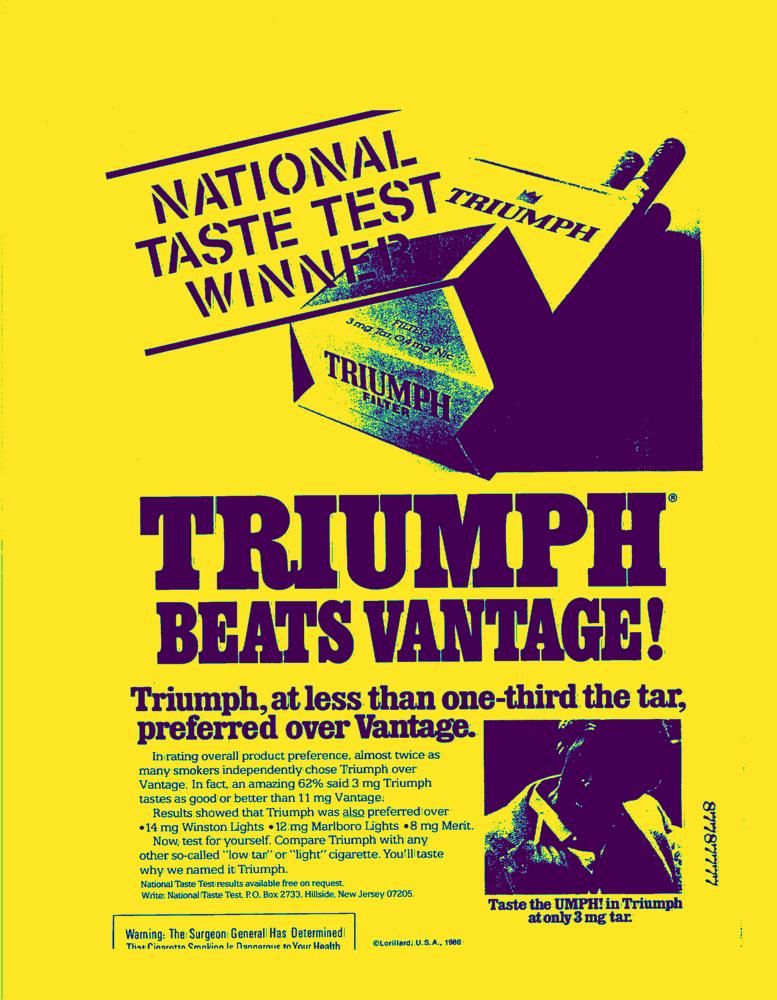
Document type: AD